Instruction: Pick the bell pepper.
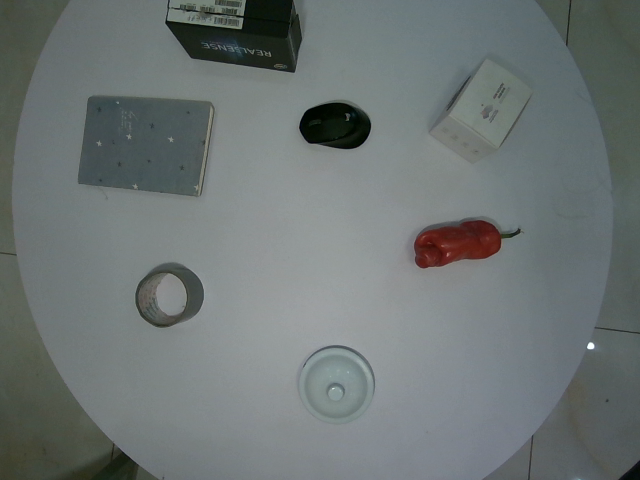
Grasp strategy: vertical